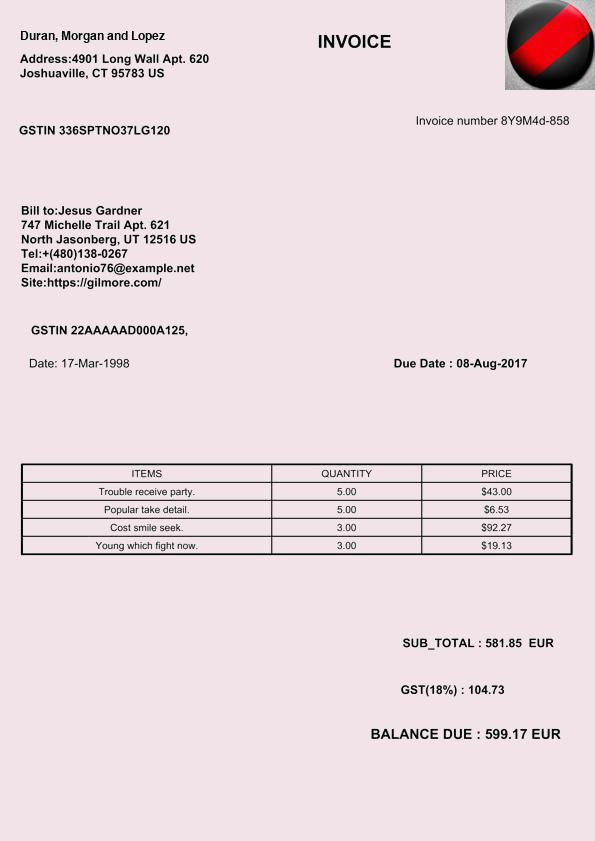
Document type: Invoice